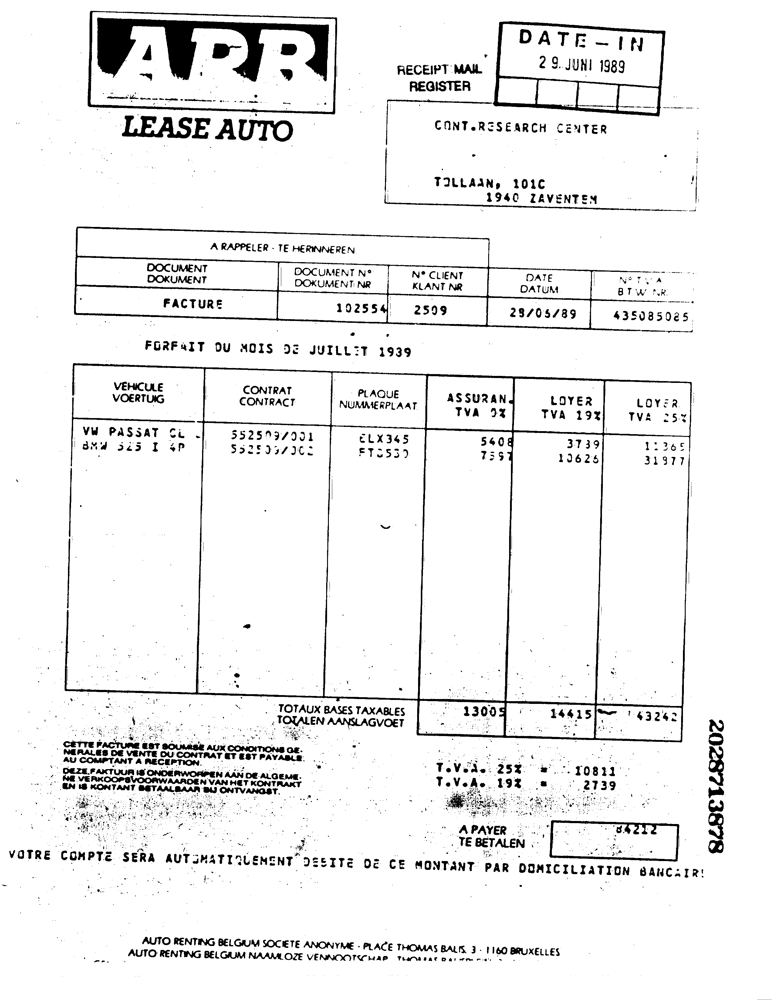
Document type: Invoice